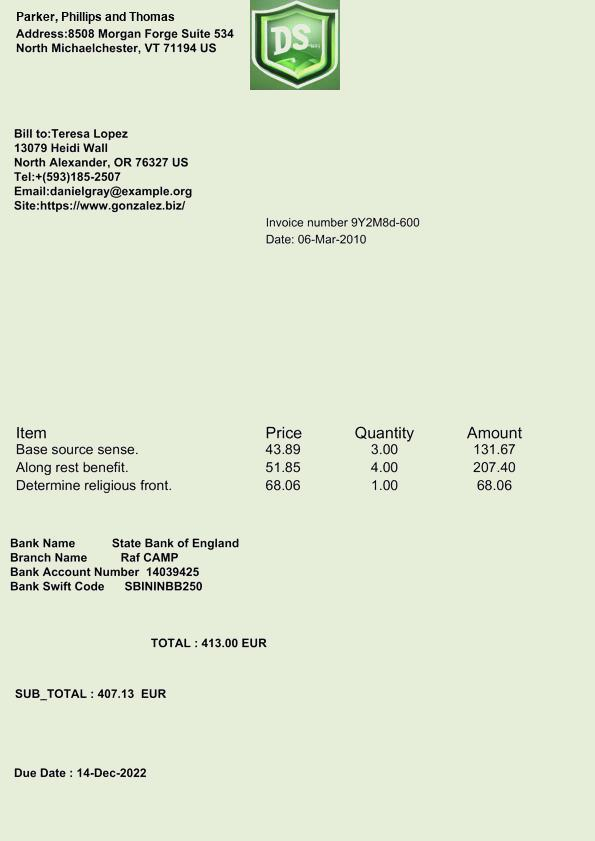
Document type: Invoice